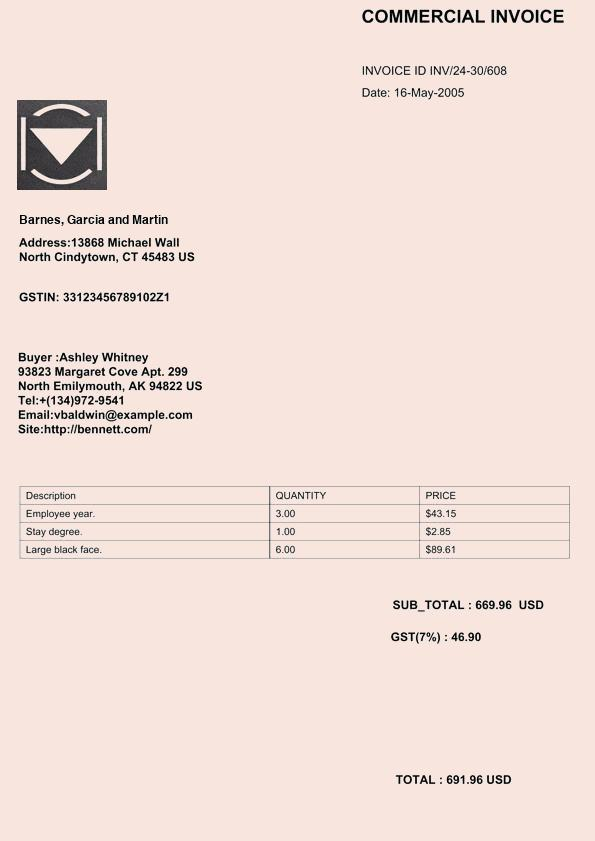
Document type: Invoice